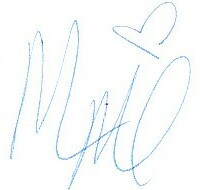
Signature of: marsai martin